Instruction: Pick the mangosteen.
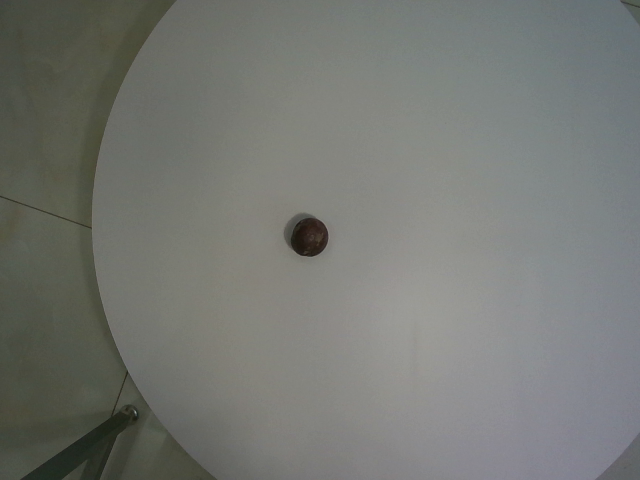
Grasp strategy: vertical